Question: Talk about the condition:
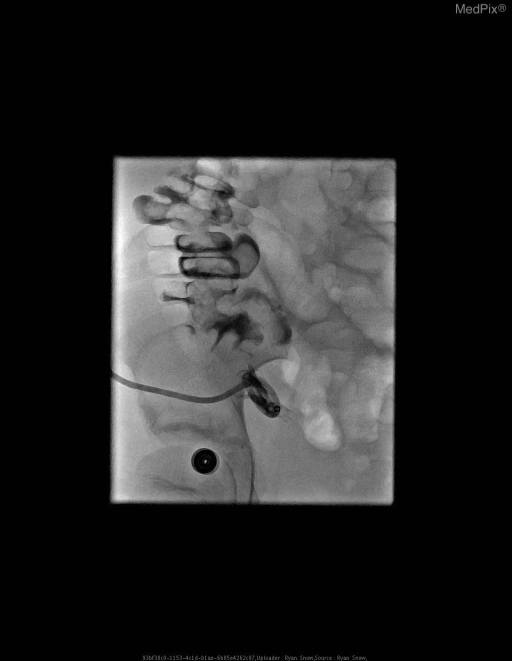
Answer: The disease is discussed as: .Post-operative complications
.Interventional Radiology case